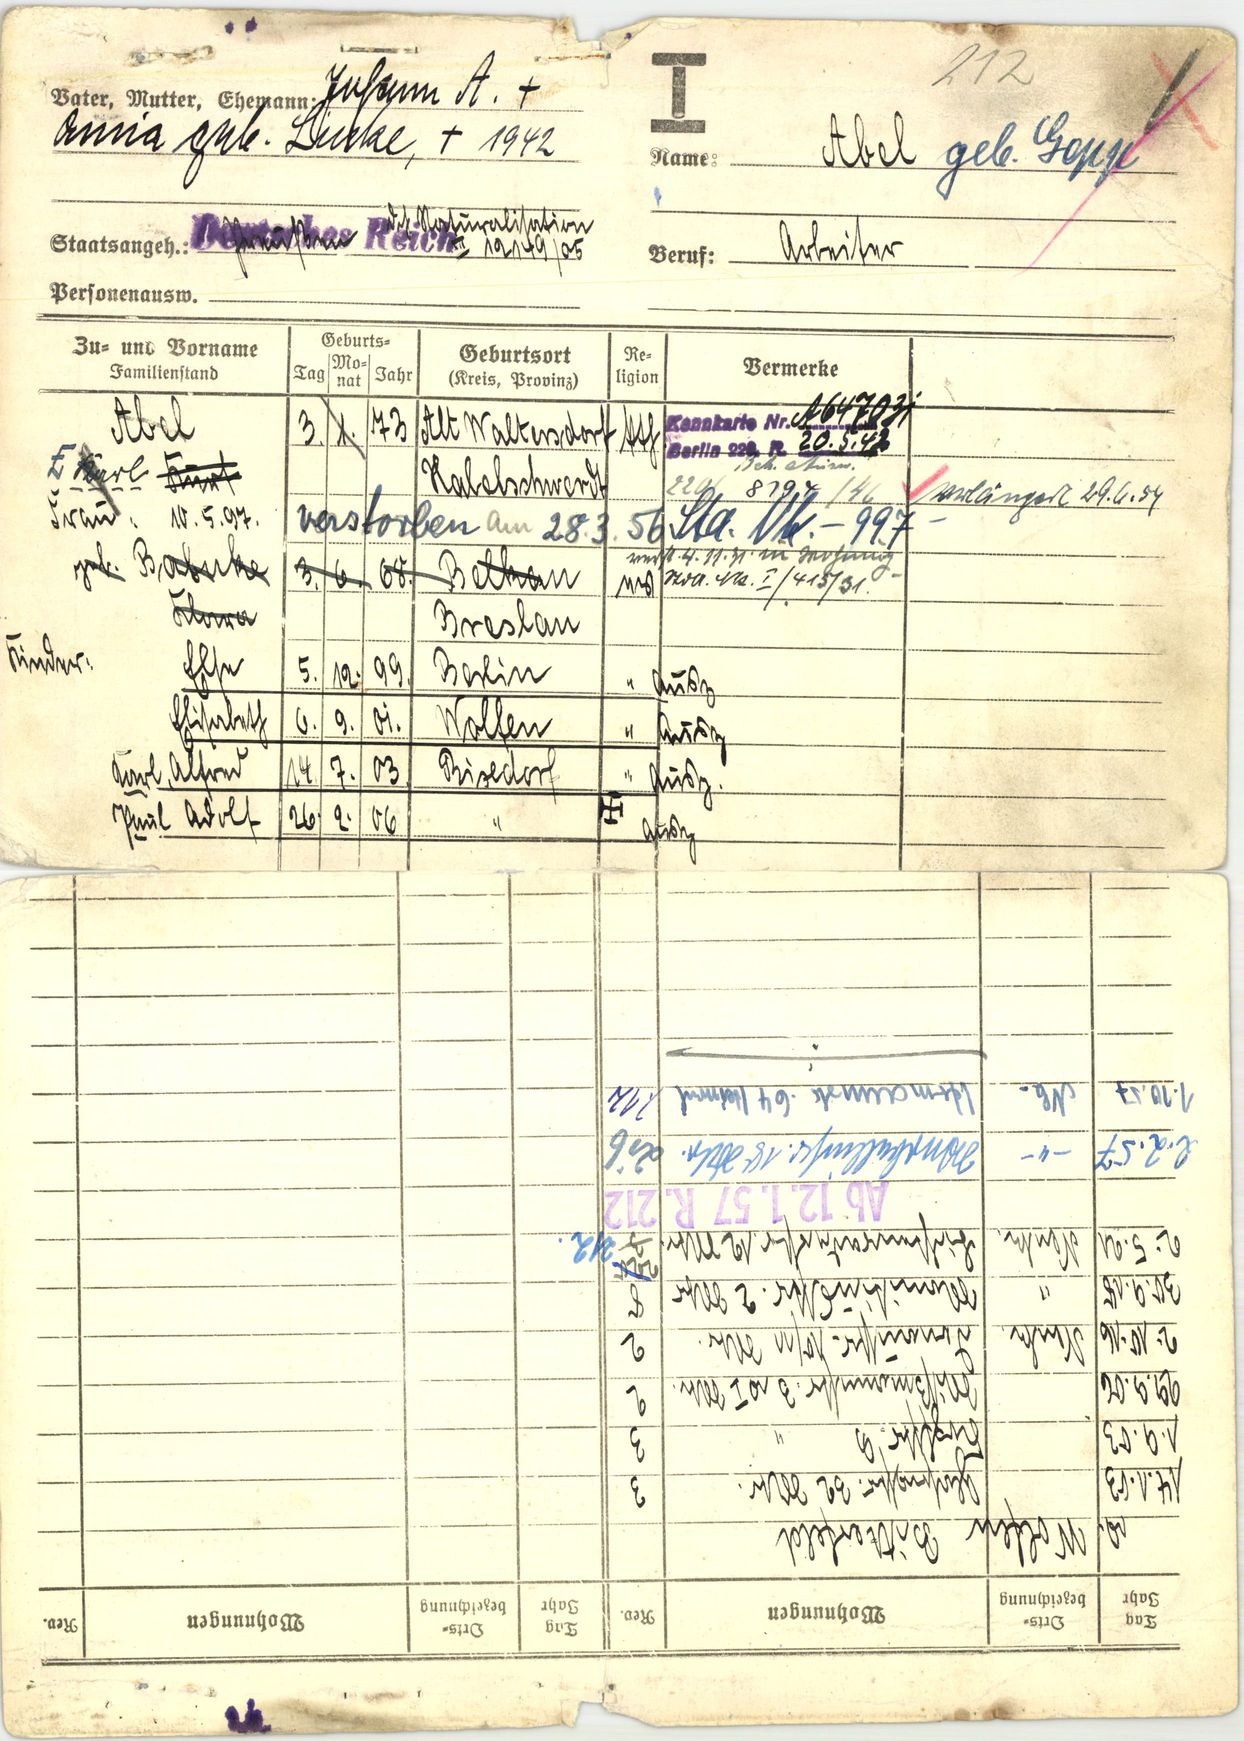
Abel geb. Hepp